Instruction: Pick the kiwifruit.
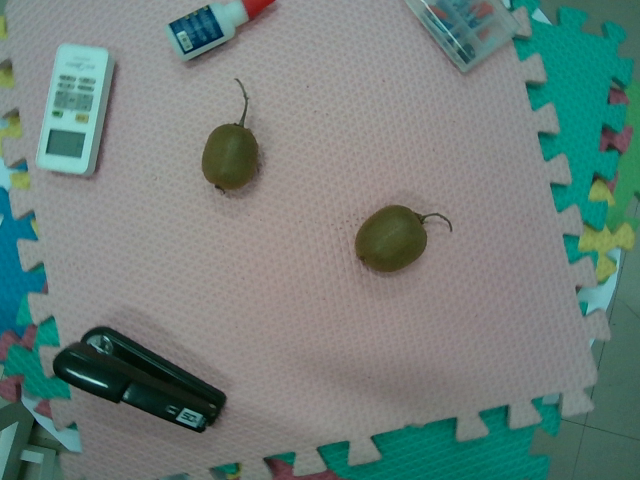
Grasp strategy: vertical